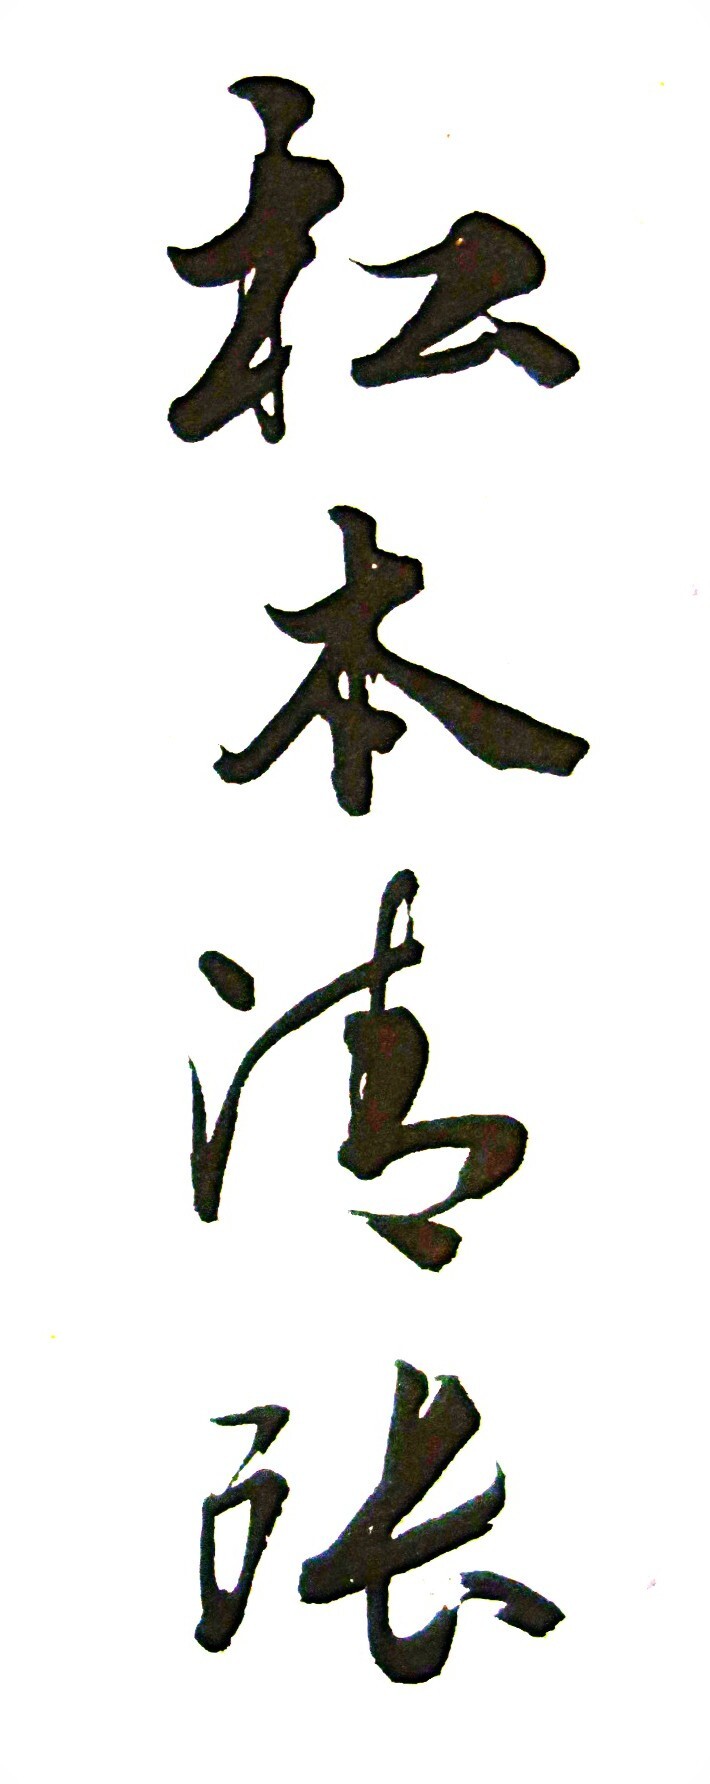
Signature of: seichō matsumoto